Question: Talk about the condition:
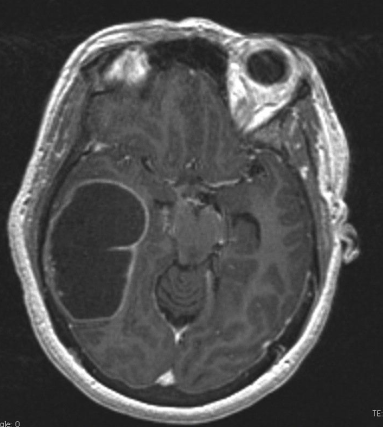
Answer: The disease is discussed as: Breast cancer remains the leading cause of death in women in the 40-44 age group. Breast metastases to bone are generally blastic, but can be lytic or mixed lytic/blastic. Patients with skeletal mets most commonly present with bone pain (70%), followed by the vague constellation of symptoms due to hypercalcemia (fatigue, depression, confusion, anorexia, nausea, constipation, renal tubule defects, polyuria, or short QT interval). Breast cancer is the second-most common neoplasm to cause release of PTHrp (following non-small cell lung cancer); hence, breast metastases do not uncommonly cause hypercalcemia, and usually NOT from local osteolysis. Of patients with metastatic disease to the skeleton and hypercalcemia, 80% of the cases of hypercalcemia are due to PTHrP but only 20% due to local osteolysis.

If a patient with skeletal metastases presents with acute neurologic impairment, a vertebral body lesion compressing the spinal cord may be found - 'spinal syndrome'; this is an indication for IMMEDIATE local irradiation (even in the middle of the night) and massive intravenous steroid therapy.

Note that 30-50% of bone has to be removed by a lytic lesion prior to becoming a conspicuous lucency on plain films!!!